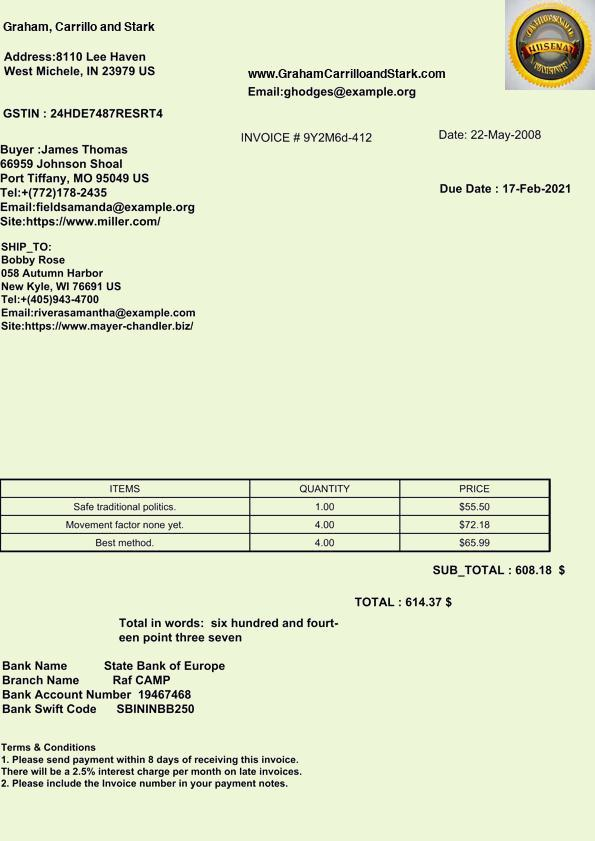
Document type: Invoice